Question: Talk about the condition:
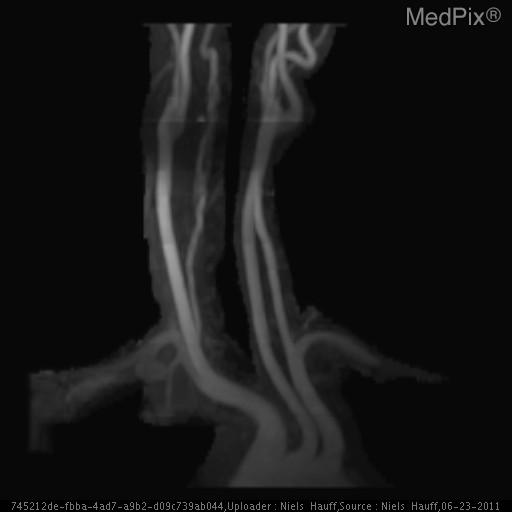
Answer: The disease is discussed as: Vertebral artery dissections may occur after head and neck trauma or spontaneously. Cervical artery dissections, including vertebral and carotid arteries, are the leading cause of stroke in patients under 45. In adults, there is no predominance between men and women.

Common clinical features associated with vertebral artery dissection include neck pain, headache (often posterior/occipital), Horner syndrome, tinnitus, audible bruits, or symptoms of TIA/stroke.
A dissection of the artery can occur between the media and adventitia, between the intima and media, or a combination of both. The dissection can result with stenosis, occlusion, aneurysmal dilation, intraluminal thrombus formation, or extravascular hemorrhage.

Radiographic evaluation for vertebral artery dissection can be complicated by false negatives and false positives. The most common radiographic techniques used for evaluation include CT and MR. Common causes of false positives include turbulent flow simulating stenosis or adjacent structures that mimic hematoma, or patient body habitus. False negatives are often related to lack of inclusion of the affected area in the study field. Often times, evaluation of headache which may be secondary to dissection results in imaging of the head without inclusion of the neck, although the majority of vertebral dissections occur in the cervical neck.

Treatment for vertebral artery dissection often involves antiplatelet or anticoagulation therapy. The highest risk of ischemia secondary to dissection is in the first several days after the dissection occurs. Repeat imaging to confirm stability and/or revascularization is recommended prior to discontinuing treatment.